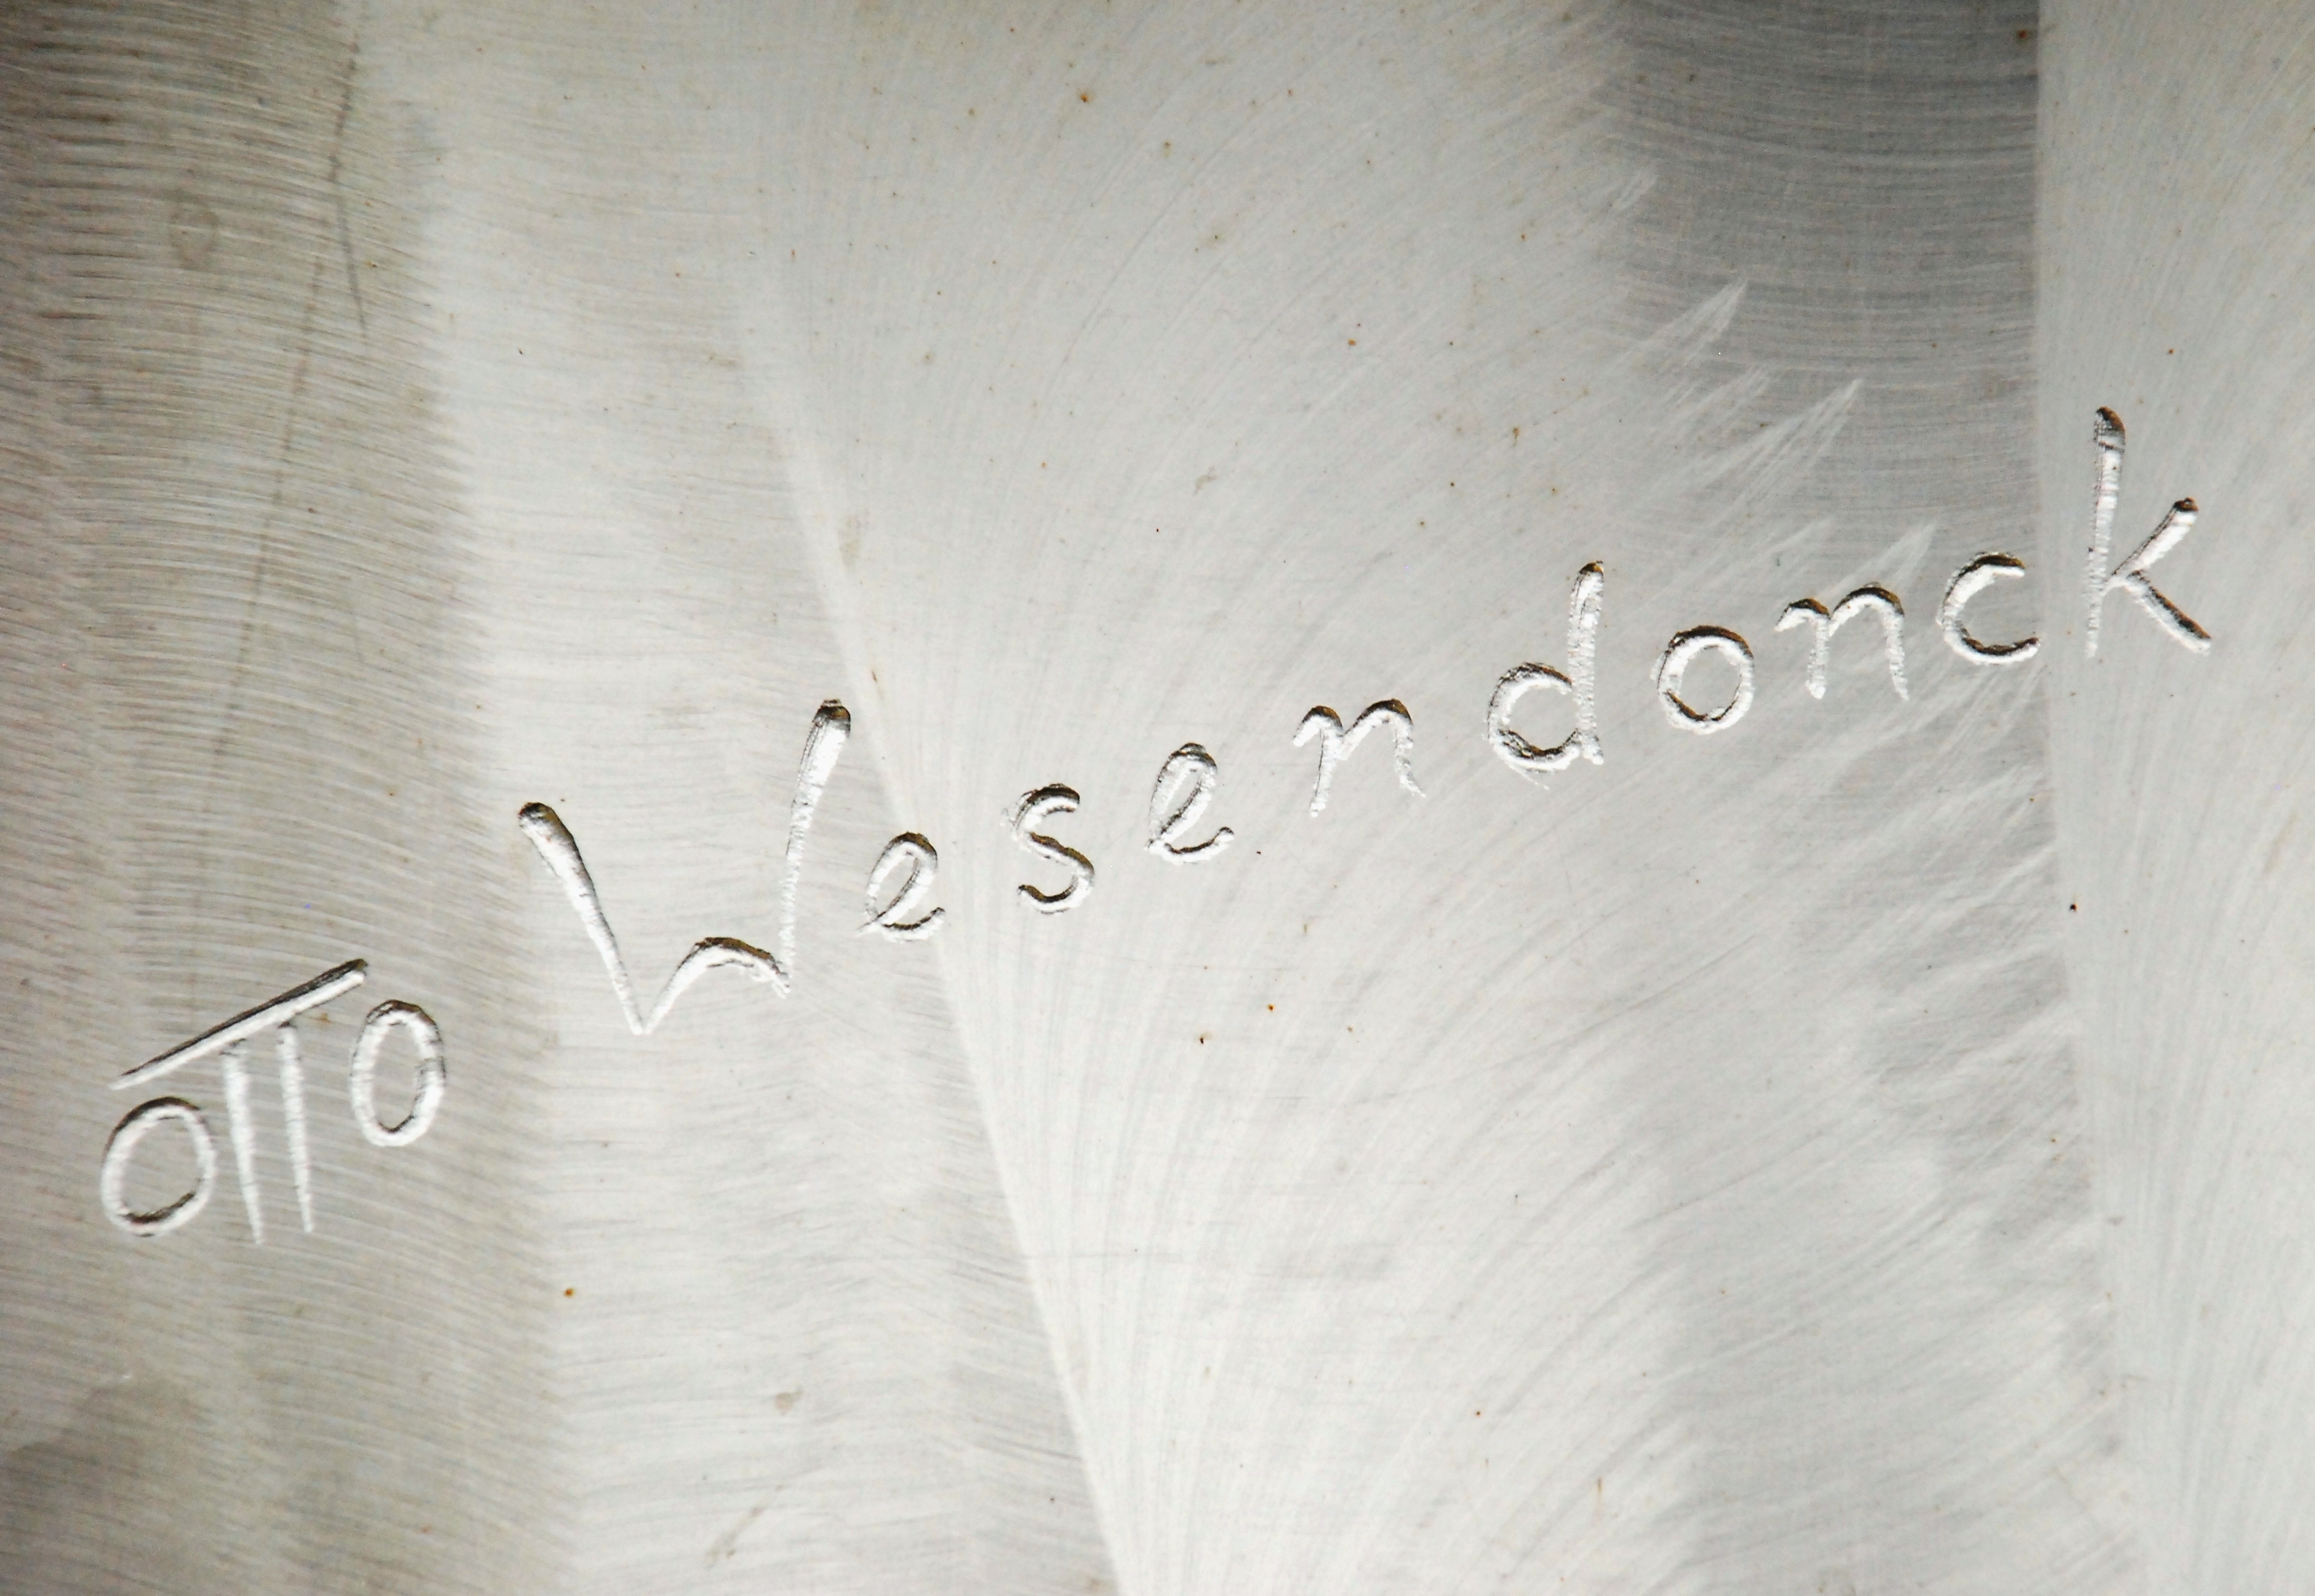
Signature of: otto wesendonck